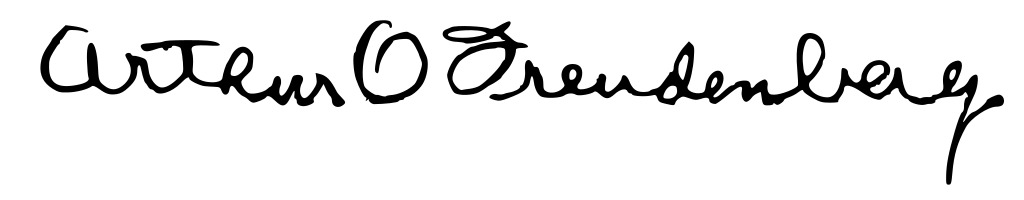
Signature of: arthur oscar freudenberg